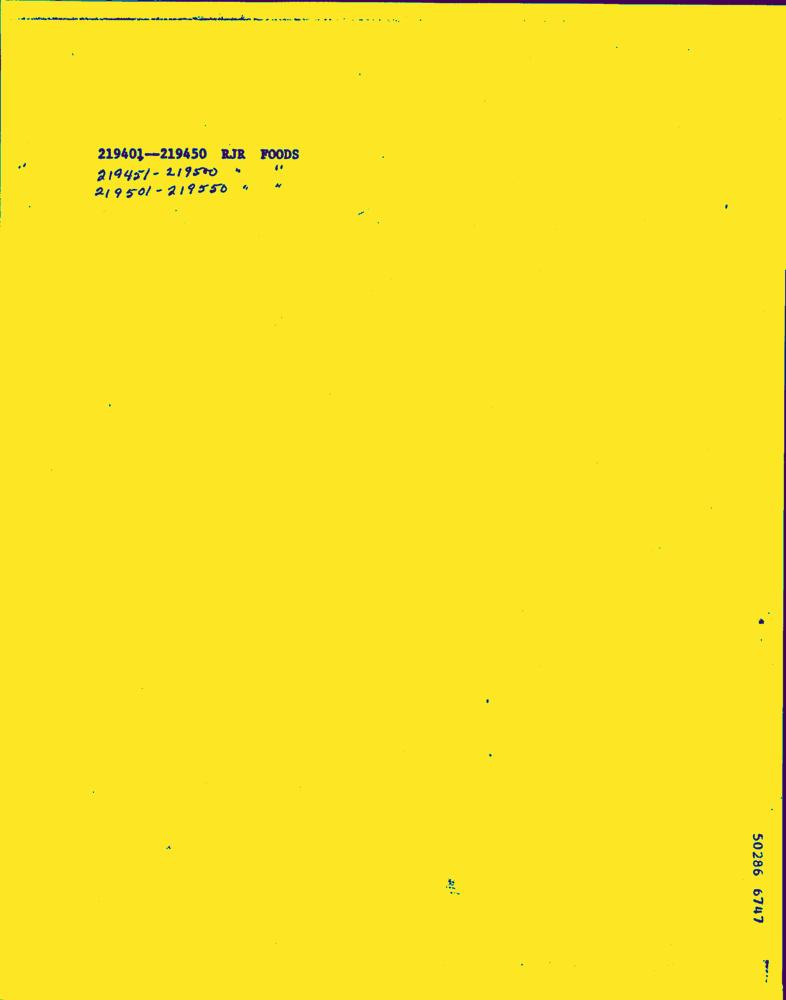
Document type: Hand-Written